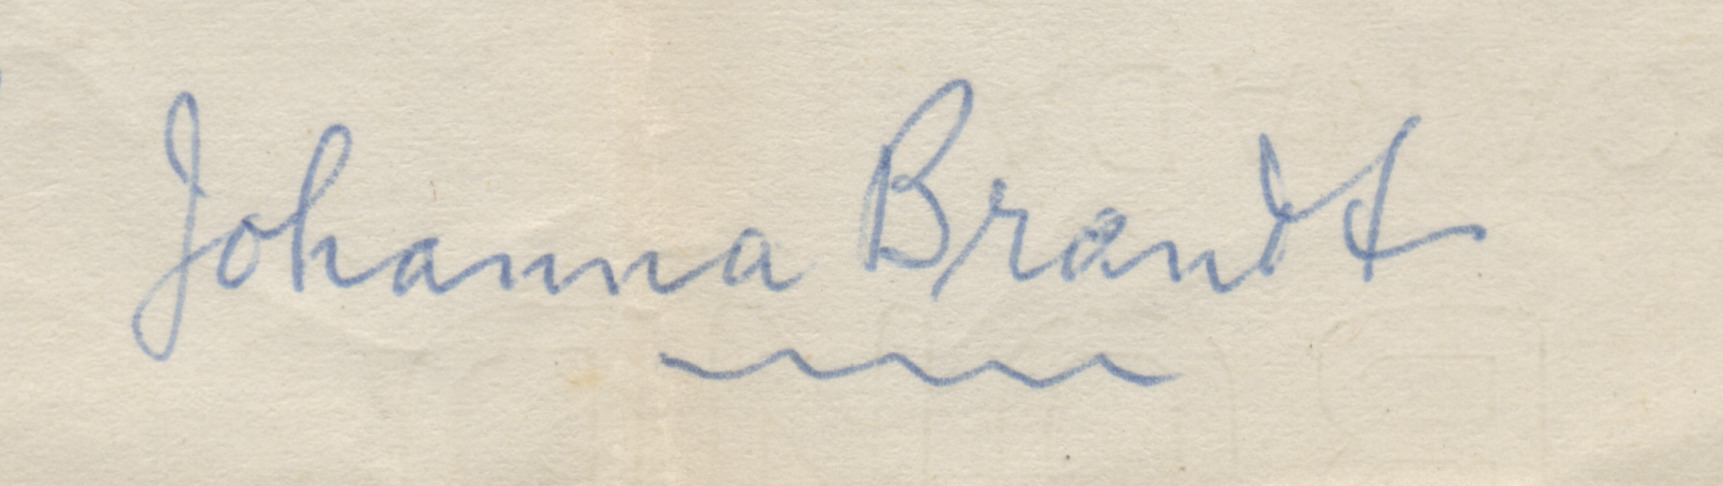
Signature of: johanna brandt